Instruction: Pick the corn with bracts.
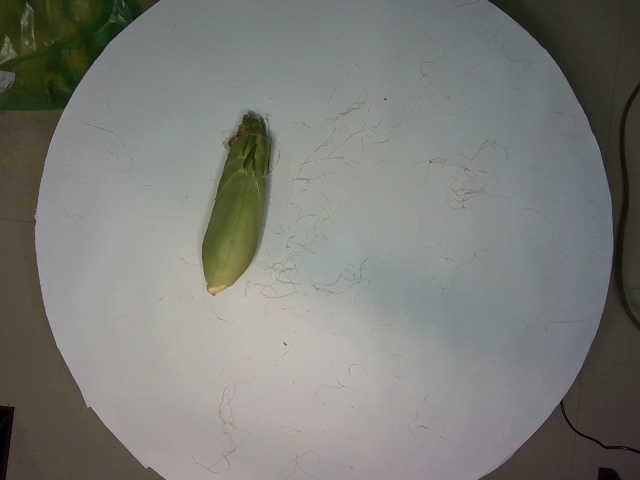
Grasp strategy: vertical